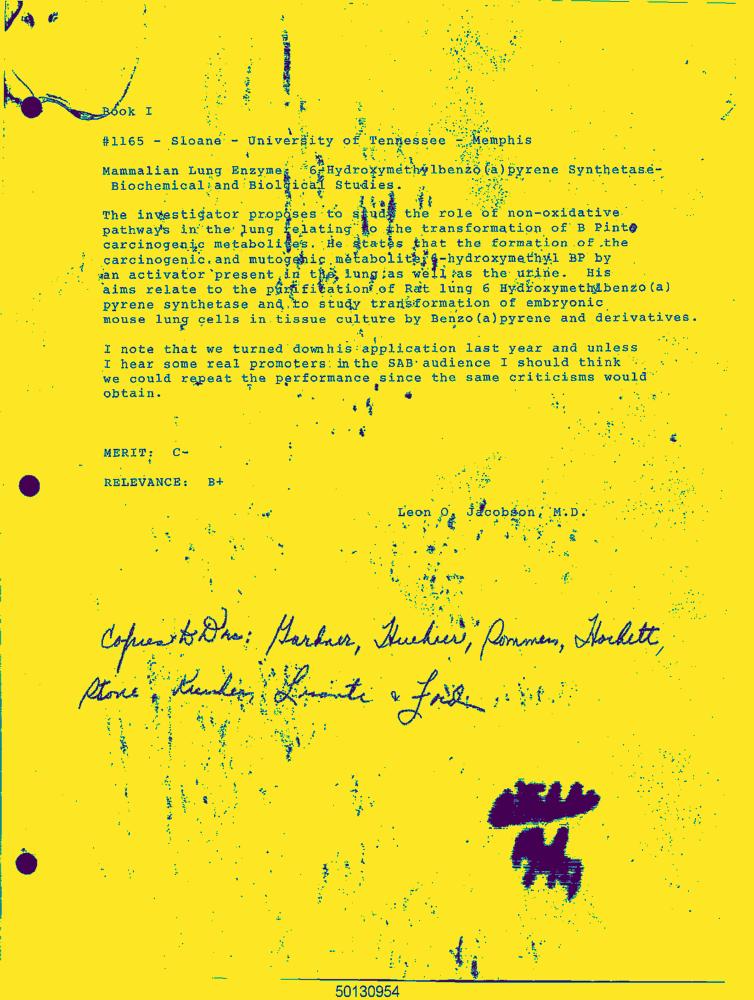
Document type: Resume-Doc